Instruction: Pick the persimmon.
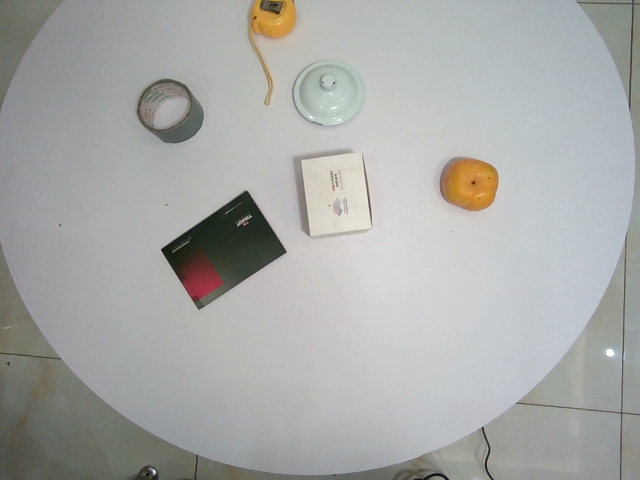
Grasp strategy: vertical